Question: What is the property identification or parcel number listed?
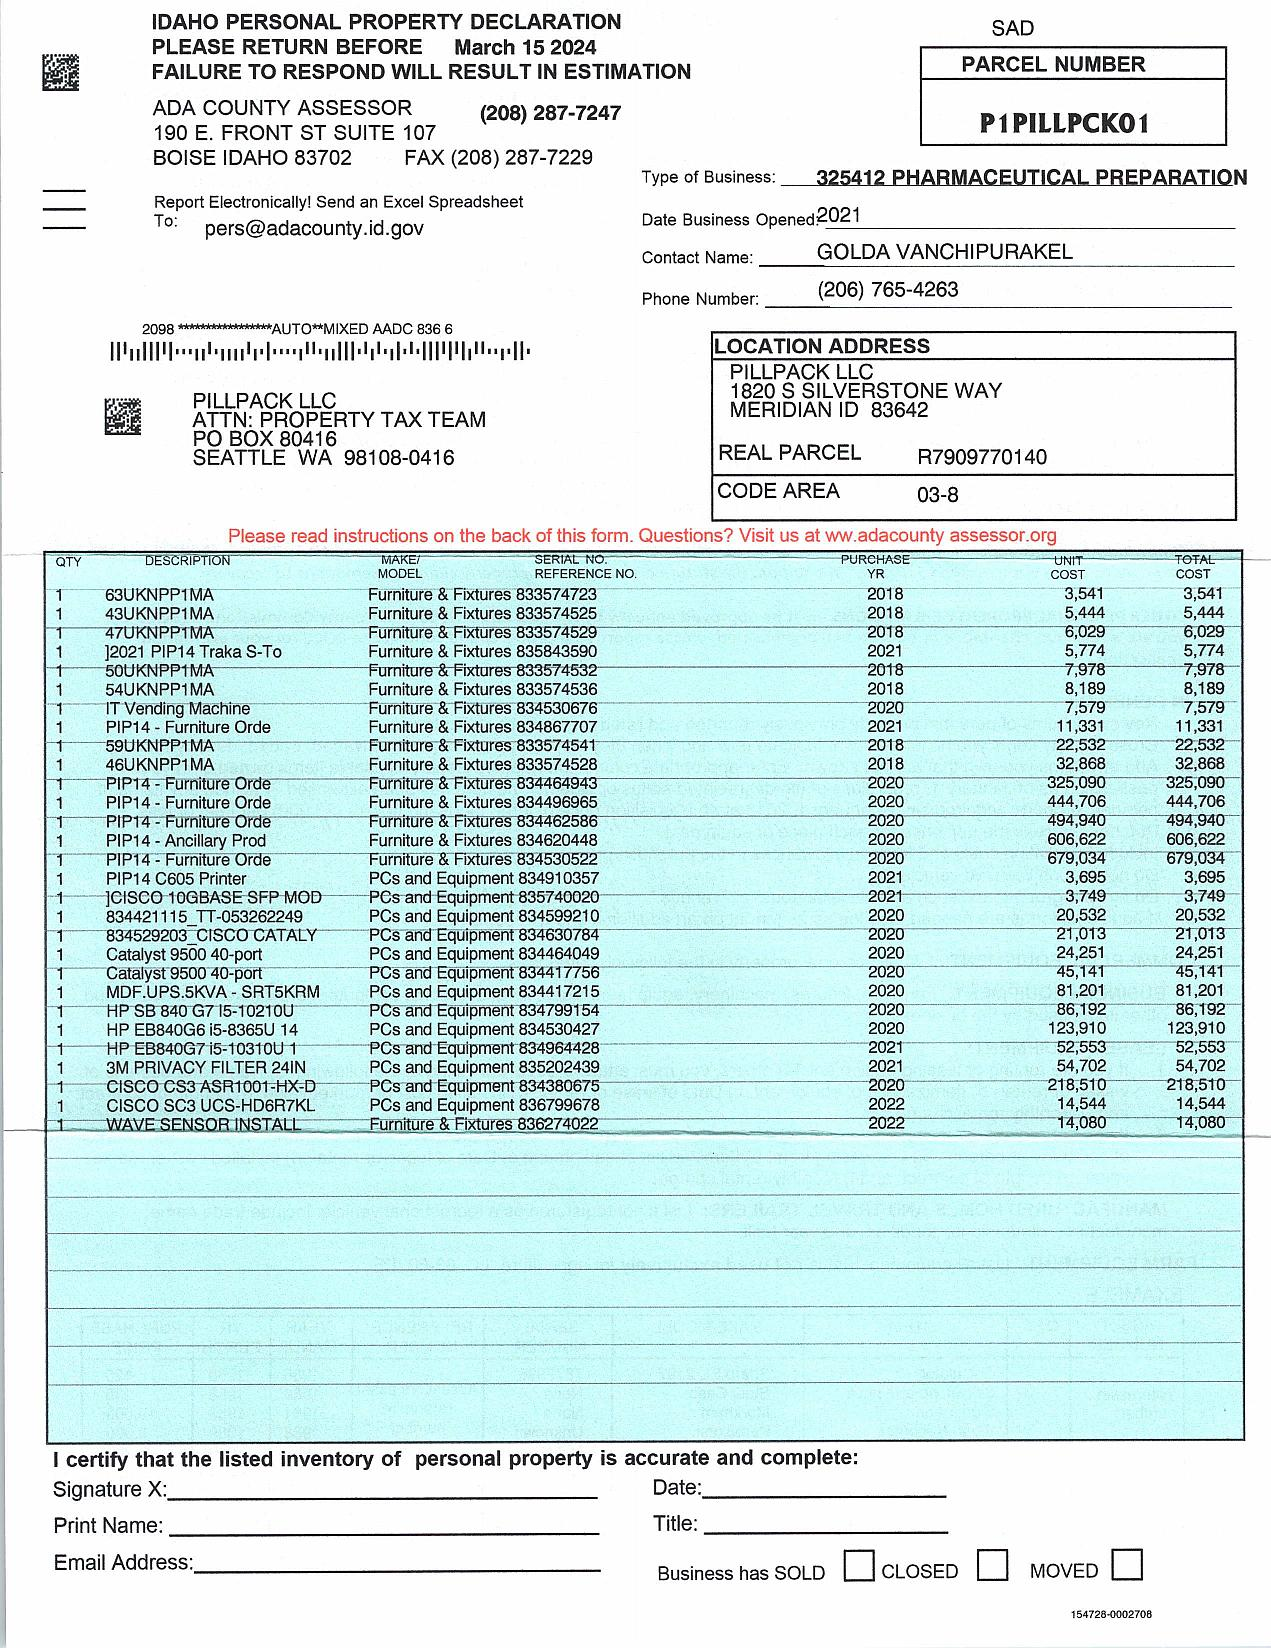
Answer: "R7909770140"